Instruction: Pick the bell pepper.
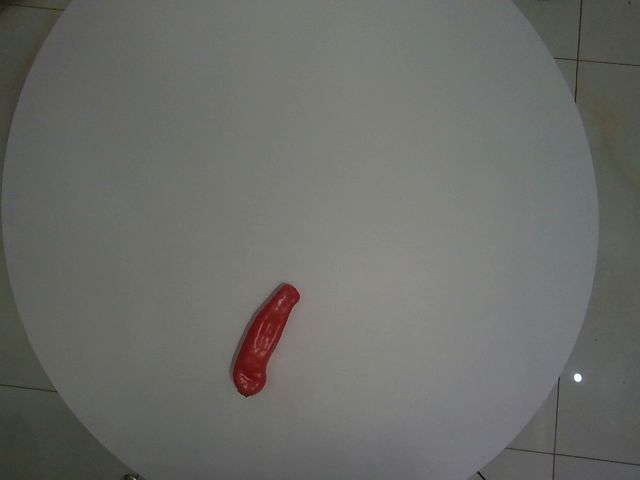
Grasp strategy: vertical